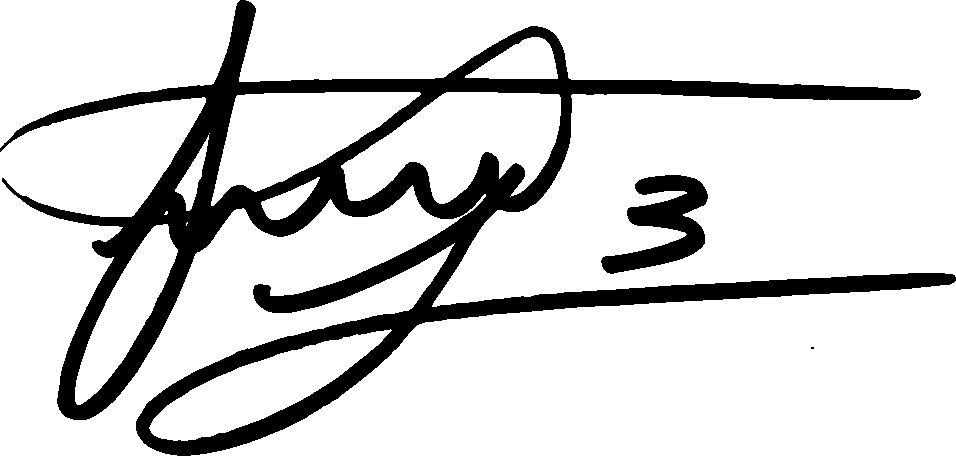
Signature of: forrest lasso